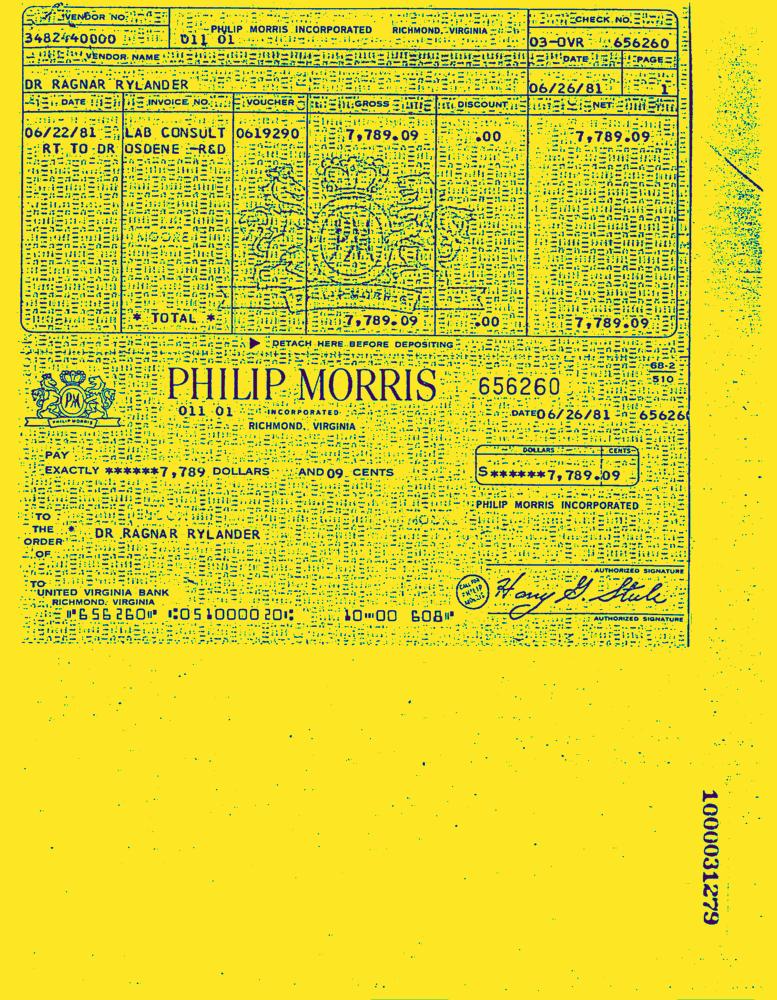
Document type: Invoice-Doc